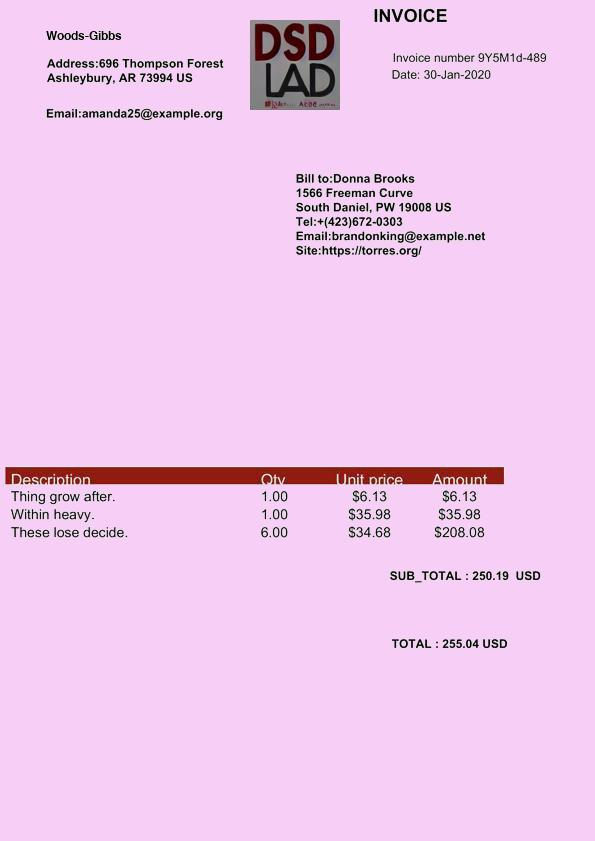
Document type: Invoice